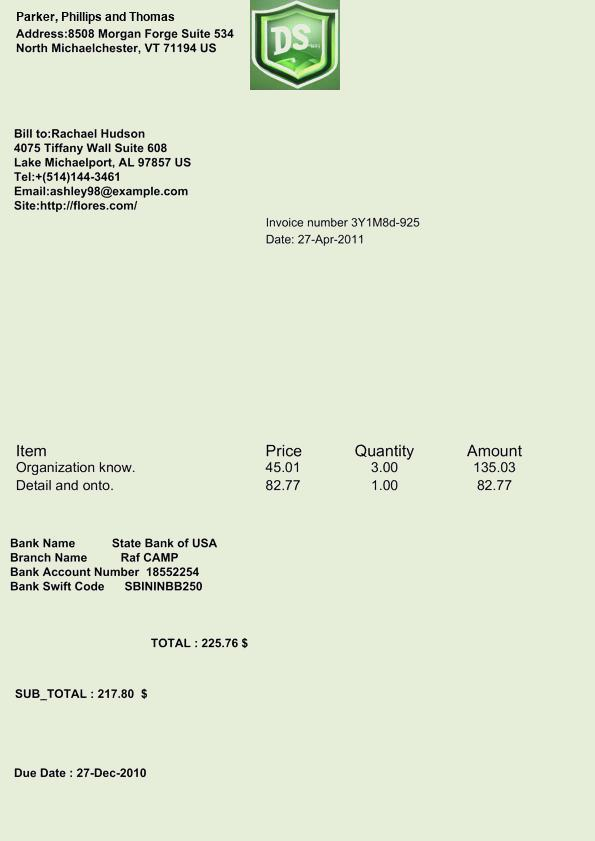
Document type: Invoice